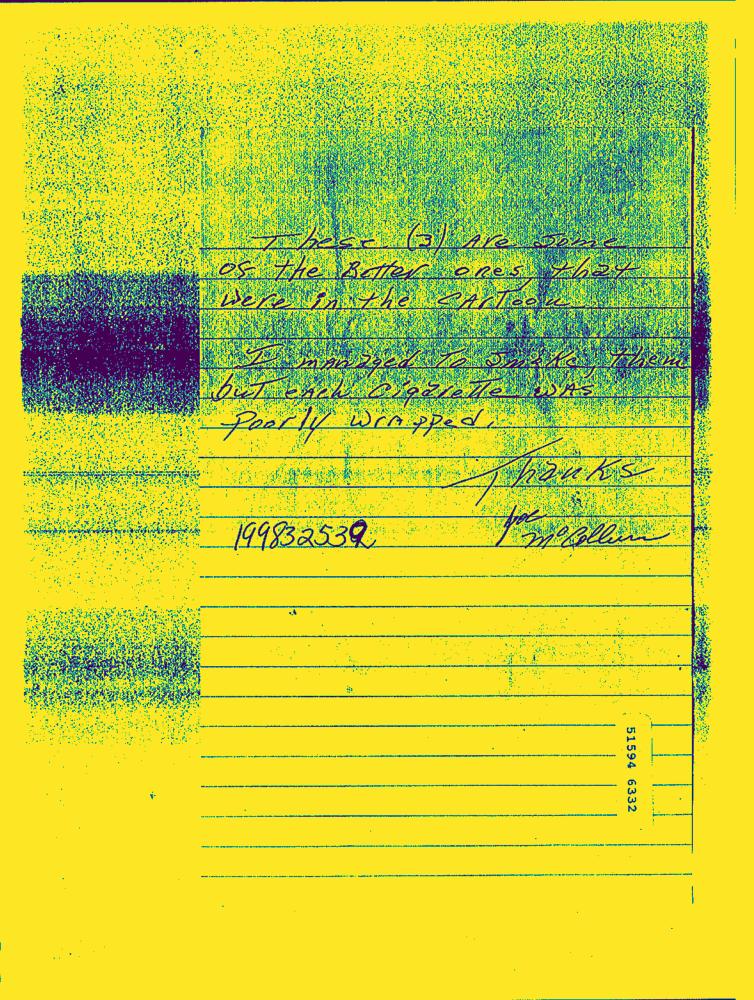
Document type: Hand-Written